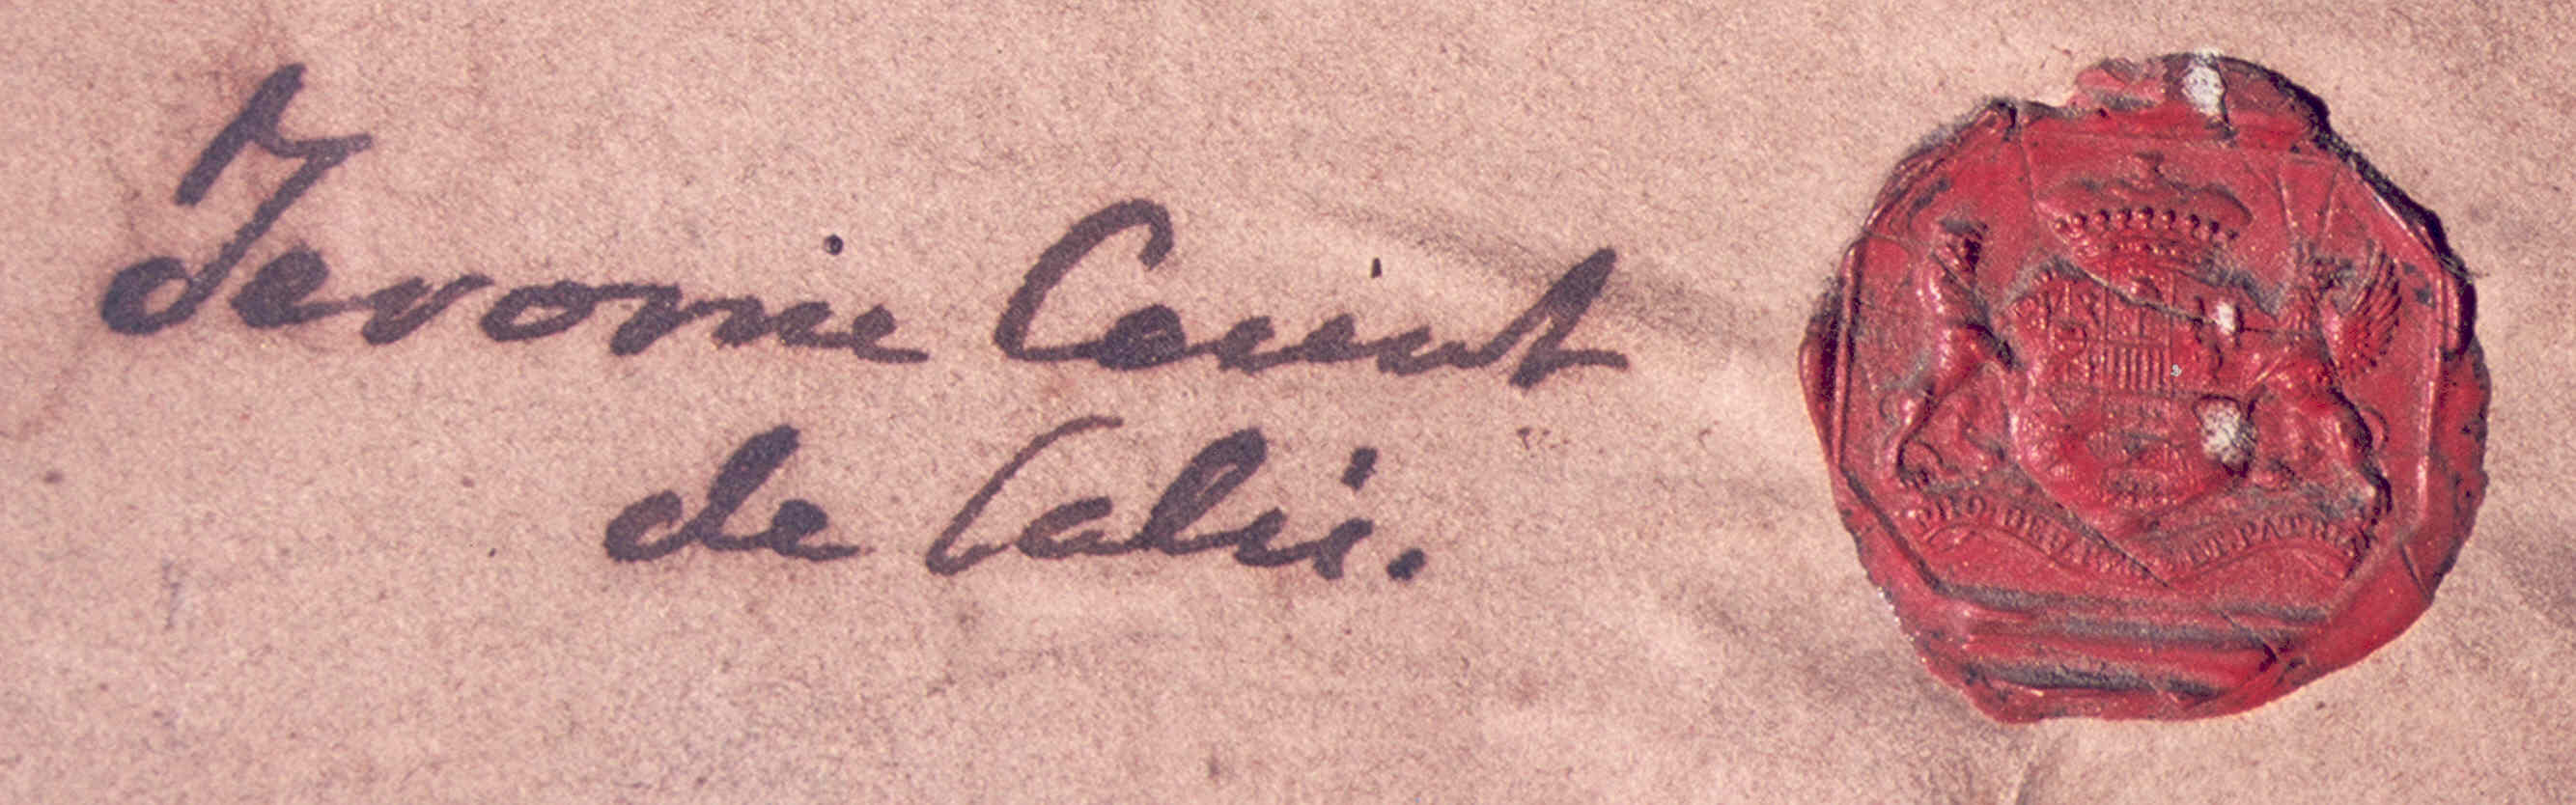
Signature of: jerome 4th count de salis soglio